Question: What jurisdiction, city, or county is the document associated with?
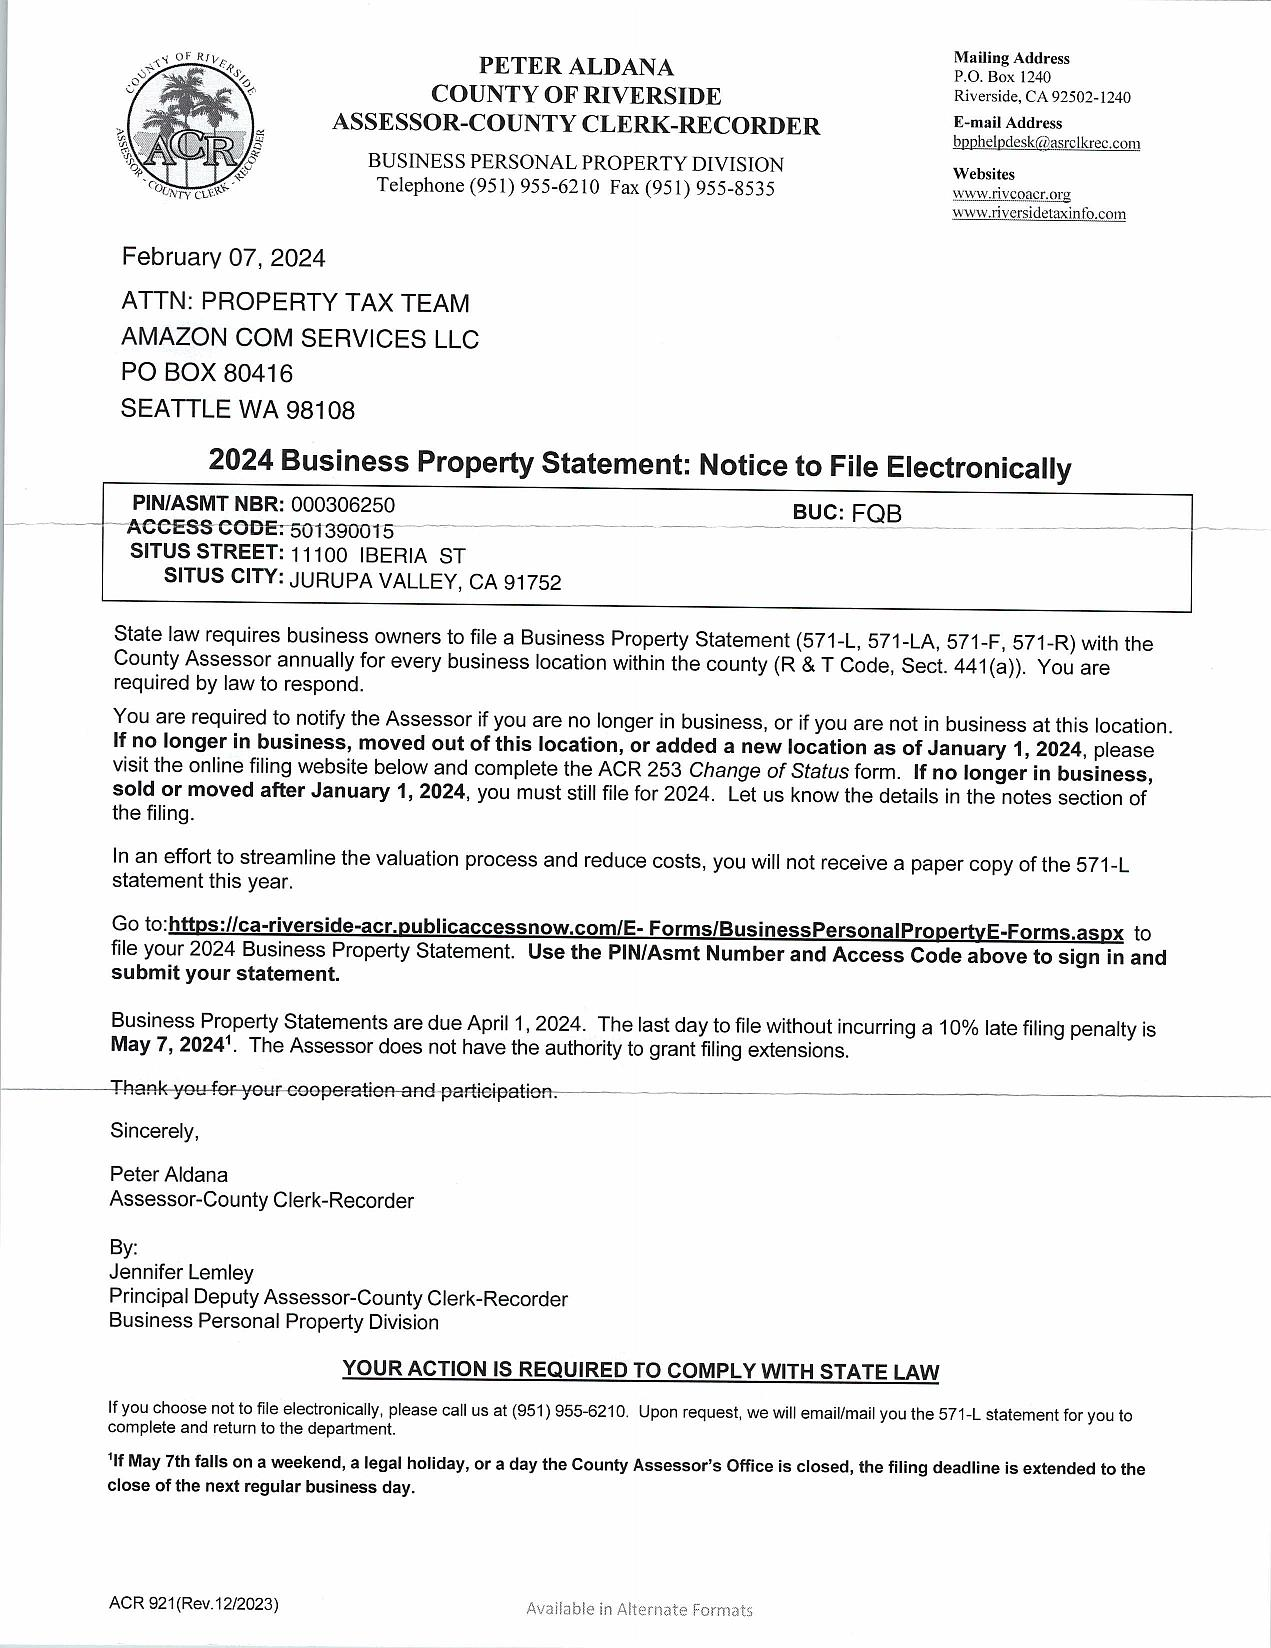
Answer: "County of Riverside"